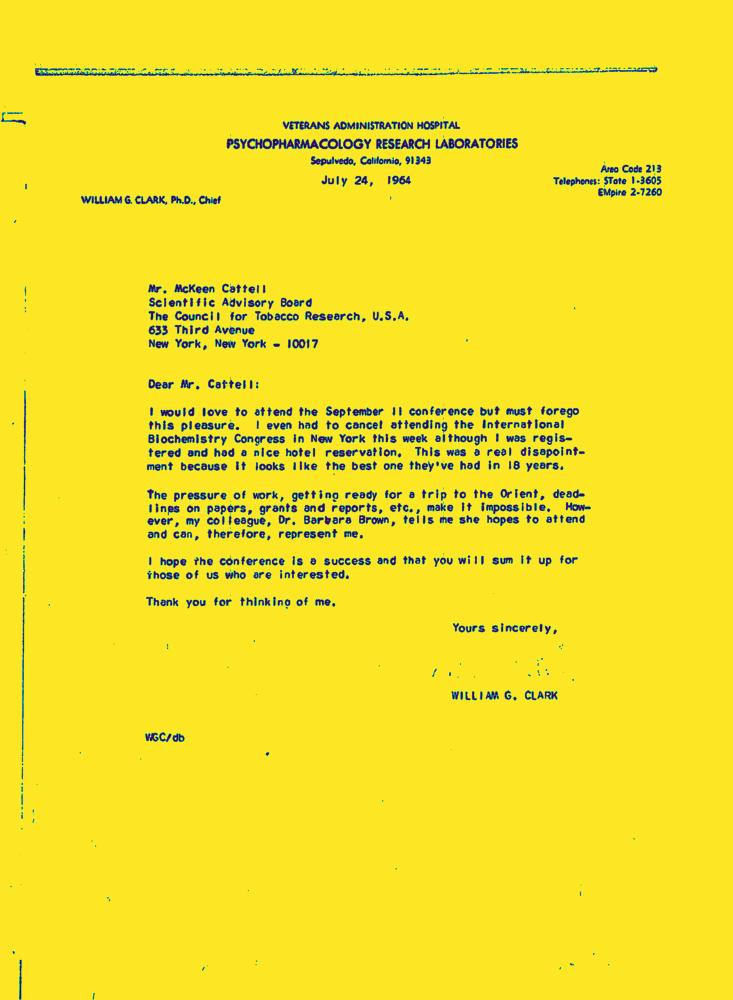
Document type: Letter-Doc